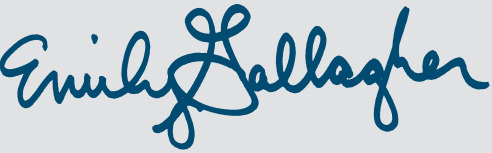
Signature of: emily gallagher